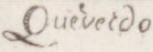
Signature of: louis yves queverdo